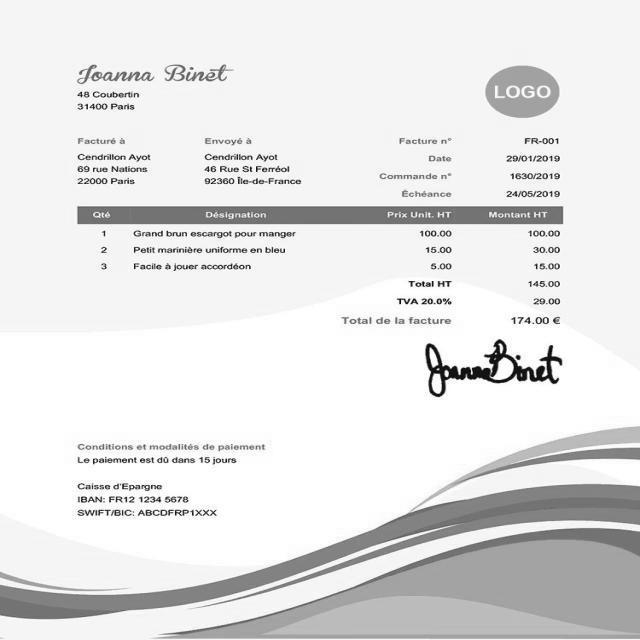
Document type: Invoice